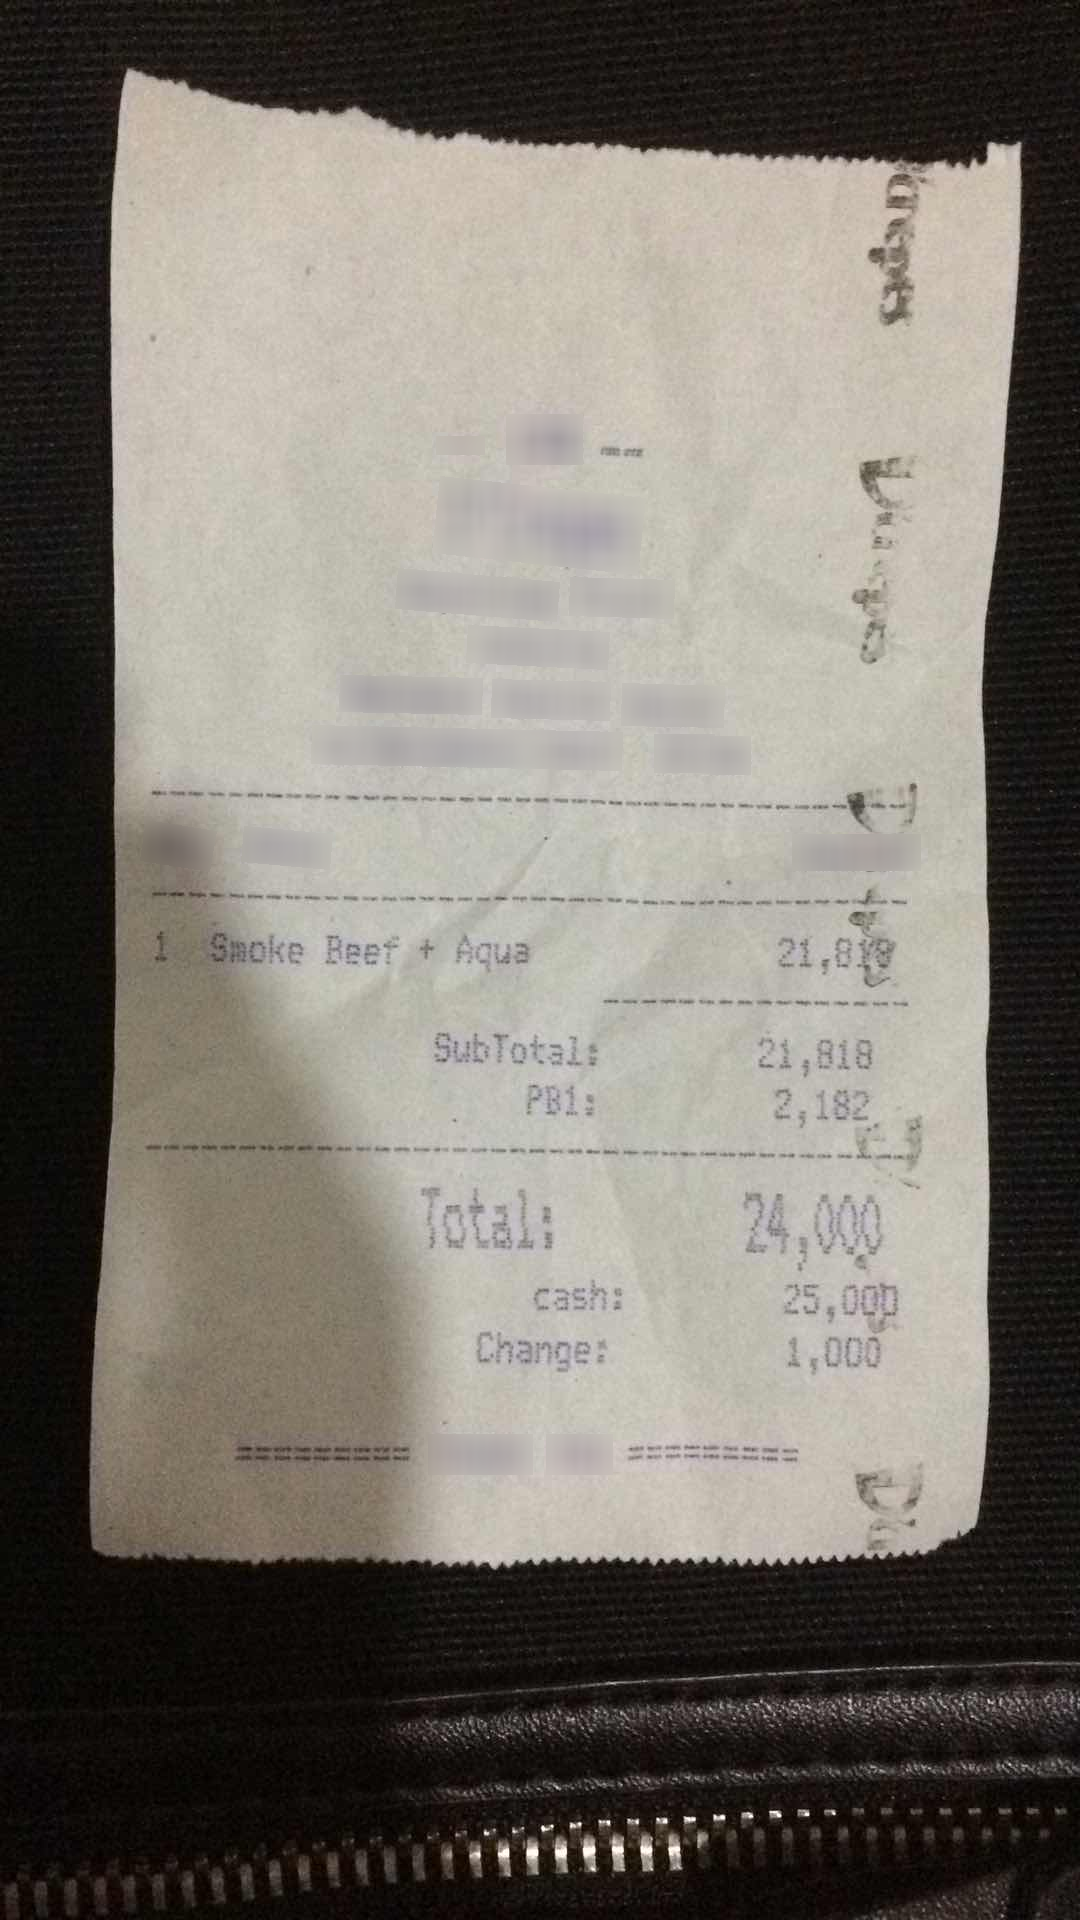
Number of items: 3
Subtotal: 21,818
Tax: 2,182
Total: 24,000
OCR text regions:
text: SubTotal:
text: 21,818
text: PB1:
text: 2,182
text: Total:
text: 24,000
text: cash:
text: 25,000
text: Change:
text: 1,000
text: 1
text: Smoke
text: Beef
text: +
text: Aqua
text: 21,818